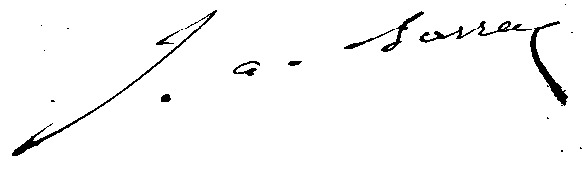
Signature of: jean augustin barral